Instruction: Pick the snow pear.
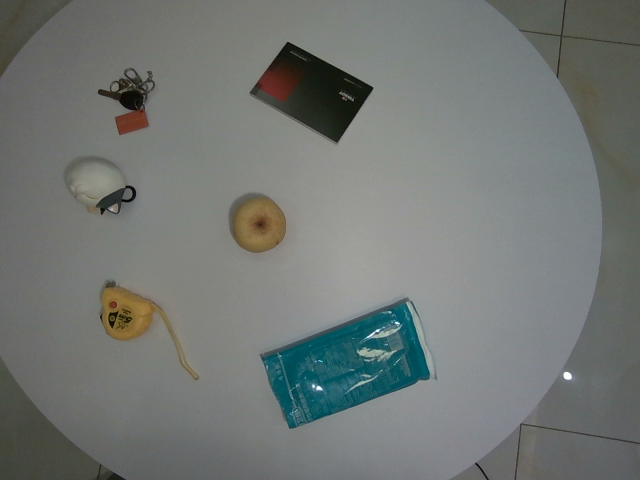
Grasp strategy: vertical